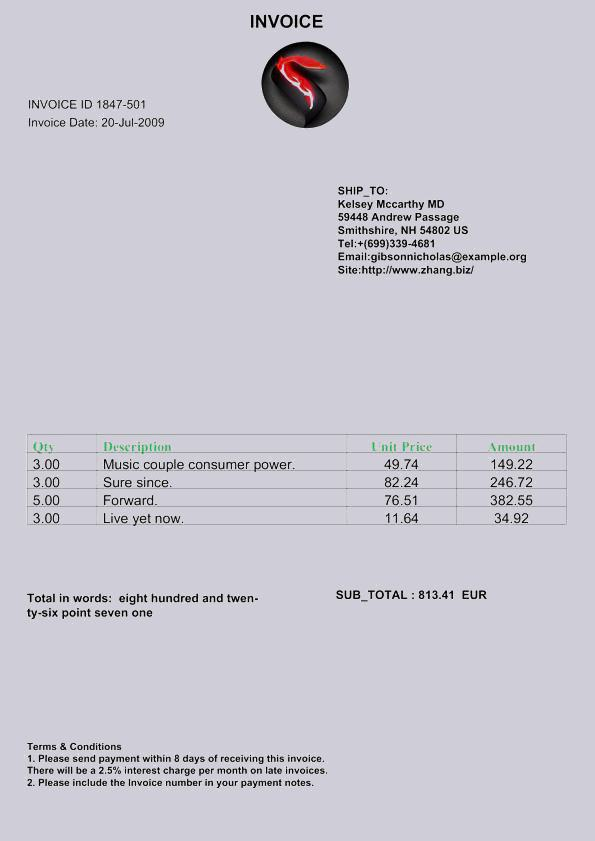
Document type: Invoice